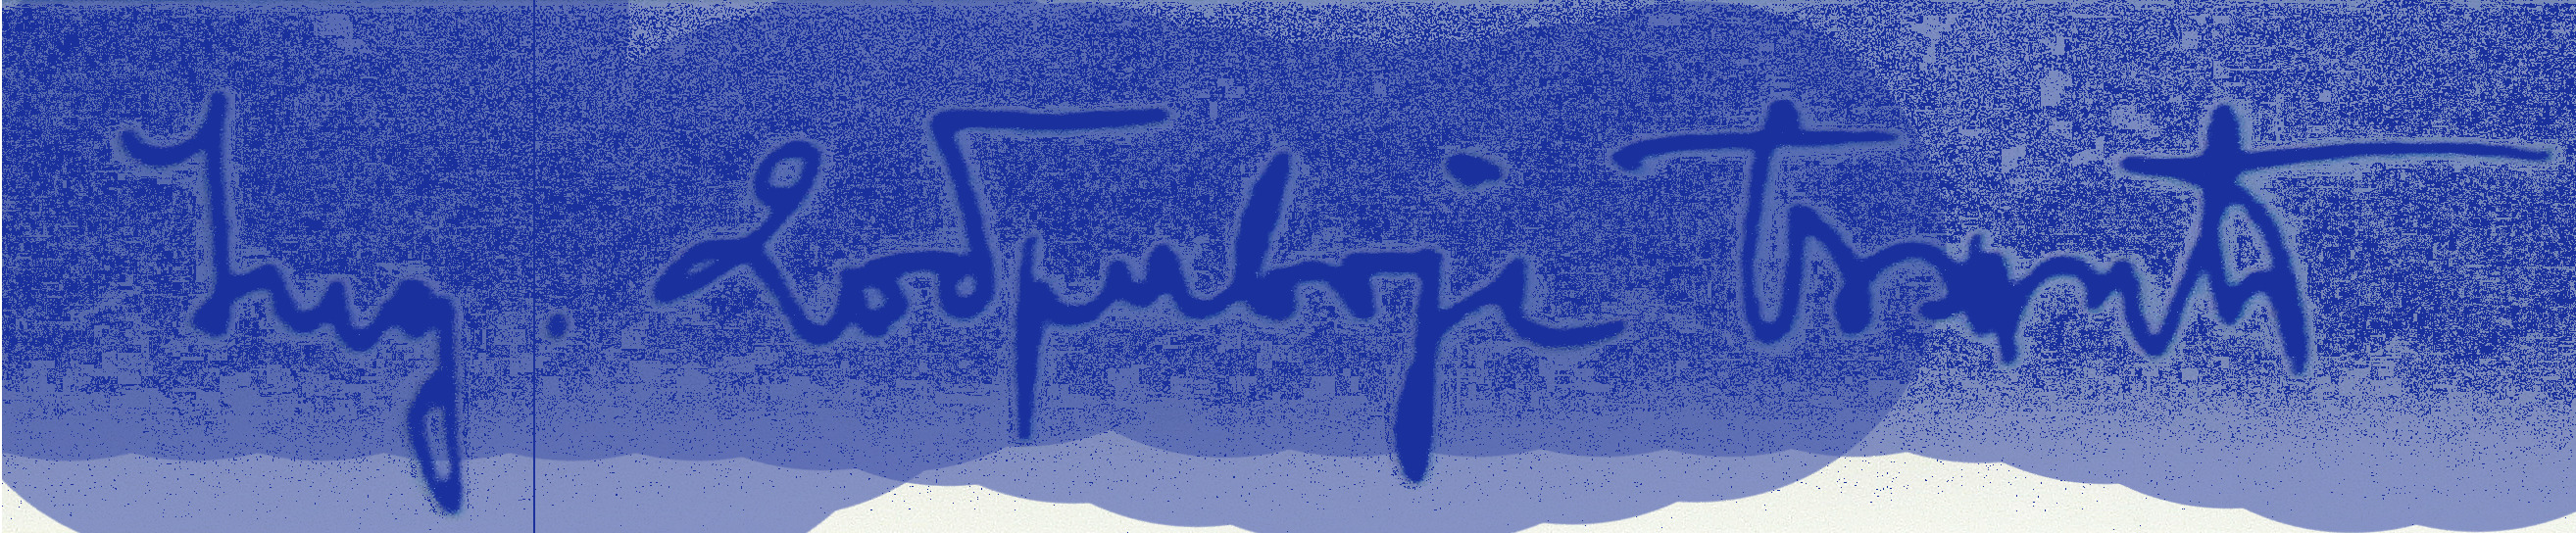
Signature of: dobrivoje božić